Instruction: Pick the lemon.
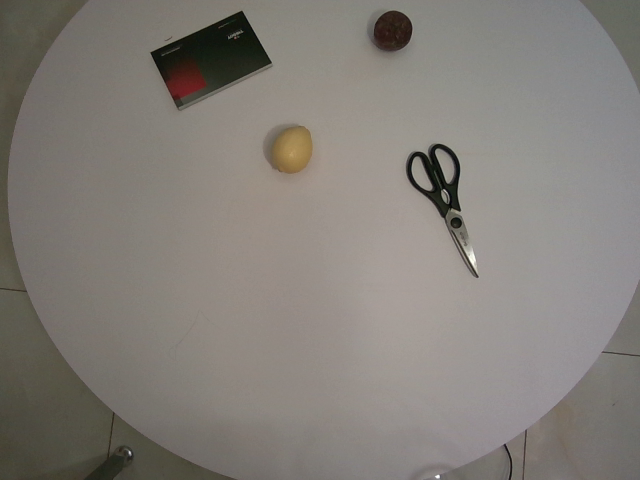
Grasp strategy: vertical